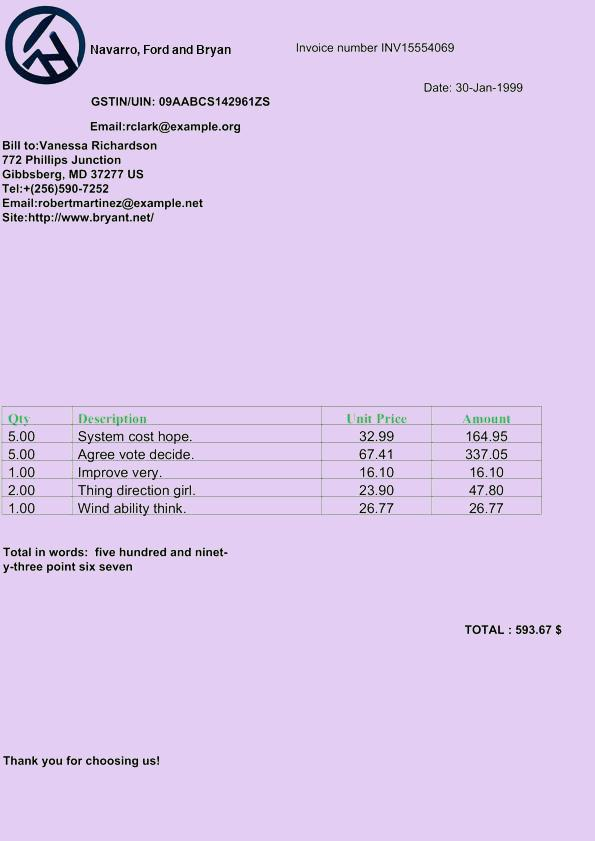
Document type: Invoice